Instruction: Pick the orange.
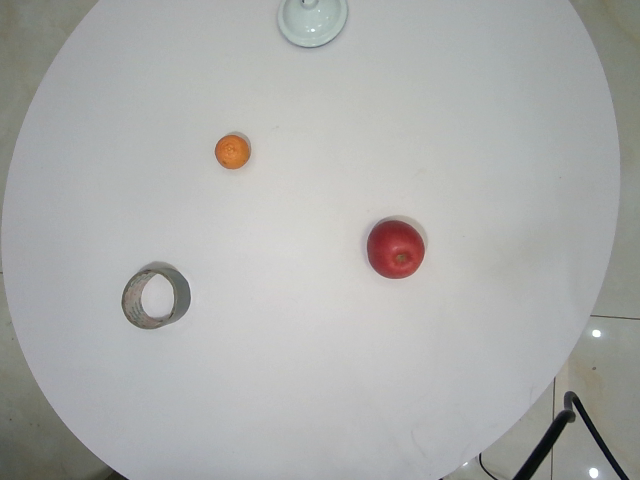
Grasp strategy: vertical